Question: What are the imaging findings?
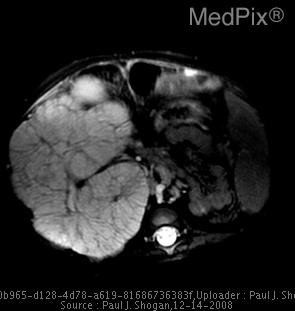
Answer: The imaging shows AP radiograph of the chest and abdomen demonstrates hypoinflated lungs, with a markedly distended abdomen.
AP radiograph of the chest and abdomen demonstrates centrally placed loops of bowel, with prominent hepatic and renal shadows.
Cross table lateral radiograph demonstrates anteriorly displaced loops of bowel with a posterior abdominal mass.  Hypoinflated lung volumes are also seen.
Longitudal sonographic image through the right lobe of the liver reveals periportal heterogeneity, consistent with early hepatic fibrosis. No hepatic masses are seen.  An enlarged hyperechoic right kidney is partially shown with loss of the corticomedullary differentiation.
Sonographic images through the kidneys reveals enlarged hyperechoic kidneys with loss of the corticomedullary differentiation.  The right kidney measuring 16.6 cm and the left kidney measures 18.5 cm in greatest dimension.
MR images through the kidneys demonstrates a morphologically abnormal and markedly enlarged right kidney.  The patient is status-post left nephrectomy.  Mild hepatosplenomegaly is also seen. Axial T2 fat-saturated weighted MR demonstrates a morphologically abnormal and markedly enlarged right kidney.  The patient is status-post left nephrectomy..